Question: What is the assessed value of the property as noted in the document?
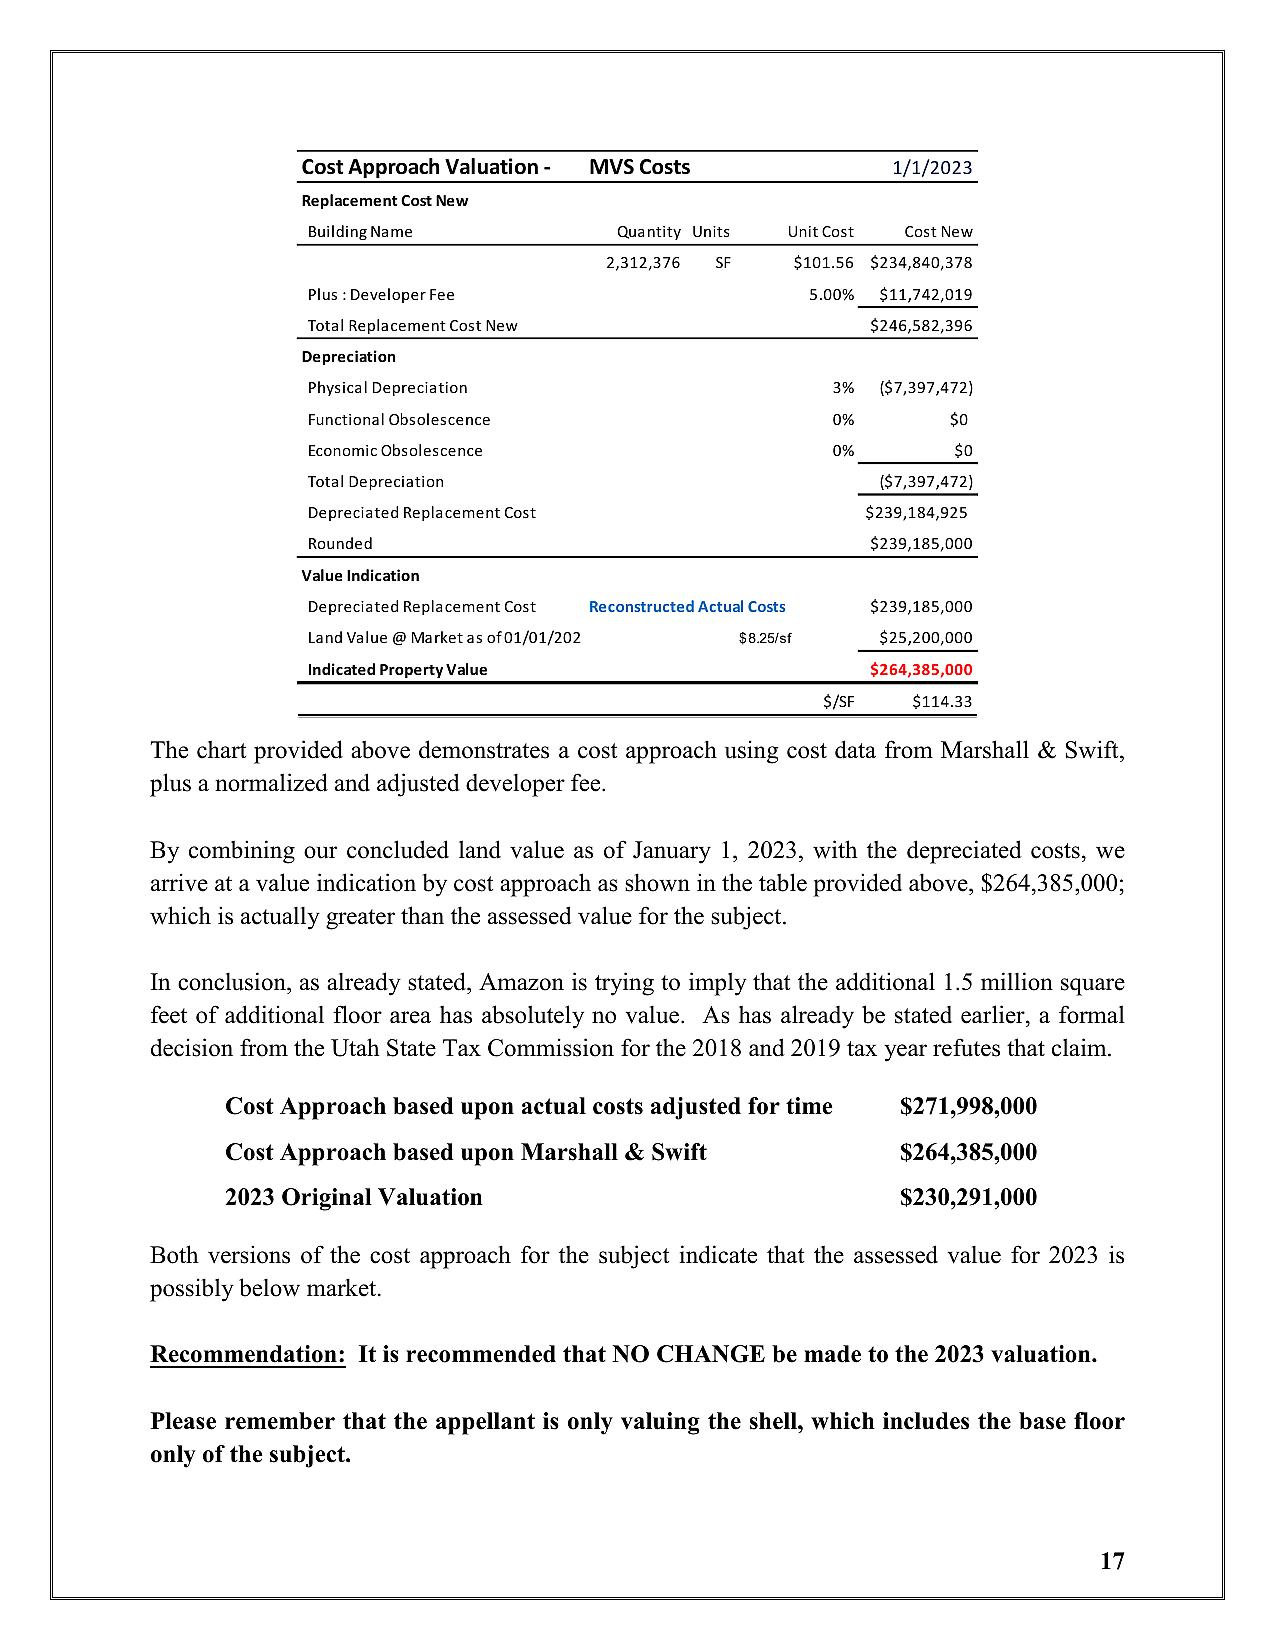
Answer: "$230,291,000 "